Question: What is the main concern?
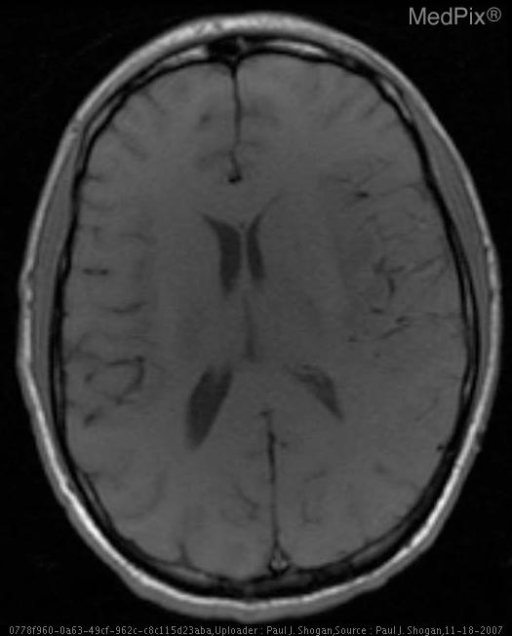
Answer: The findings suggest Non-contrast CT: Hypoattenuation in the left temporal and inferior frontal lobes.  Mild mass effect is also seen with effacement of the Sylvian cistern, and Ambient cistern.

Contrast enhanced CT:  Patchy peripheral enhancement in the bilateral temporal lobes, and insula.  There are also foci of circumscribed low density within the left insula, and evidence of subtle mass effect.

MRI:

DWI: T2 signal hyperintensity with restricted diffusion, in the left temporal lobe, and bilateral insula.

T2WI: Increased signal intensity and swelling of the gray matter of the left temporal lobe with mild mass effect, evidenced by effacement of the Ambient cistern at the left medial temporal lobe and midbrain.  Additionally, there is mild increased signal intensity of the right medial temporal lobe.  Also, there is increased signal intensity in the left greater than right insular gray matter.

Coronal T2-weighted FLAIR MR shows bilateral asymmetric involvement of the medial temporal lobes and insula.

T1WI:  Low signal intensity in the left greater than right insula secondary to surrounding edema, with no evidence of hyperintensity to suggest the presence of subacute blood products.

Post-gadolinium T1WI demonstrates patchy peripheral enhancement in the left temporal lobe, and left greater than right insula.. Axial T1 weighted image demonstrates low signal intensity in the left greater than right insula secondary to surrounding edema, with no evidence of hyperintensity to suggest the presence of subacute blood products.. The patient might have a history of 21 yo male presenting with fever, new onset of aphasia, and one episode of loss of consciousness..